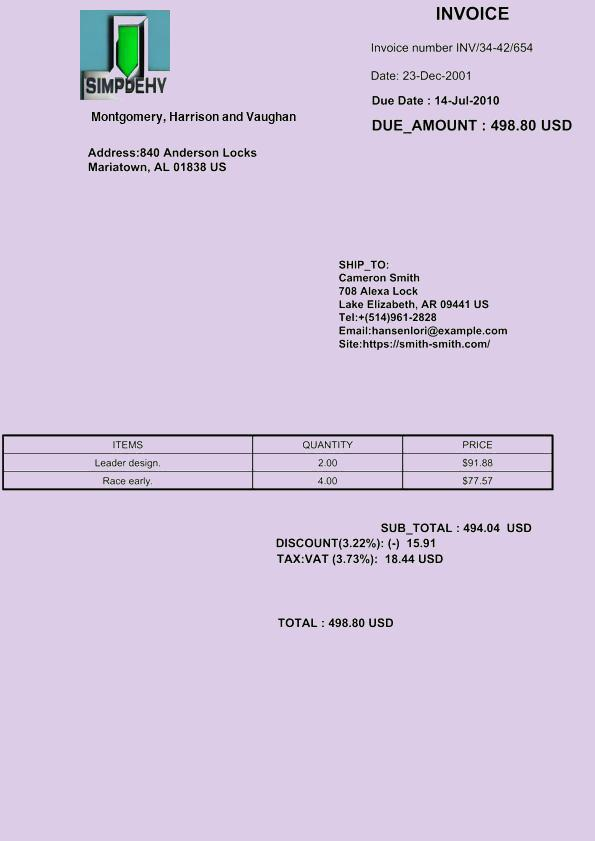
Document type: Invoice